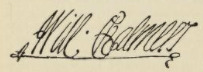
Signature of: william chalmers